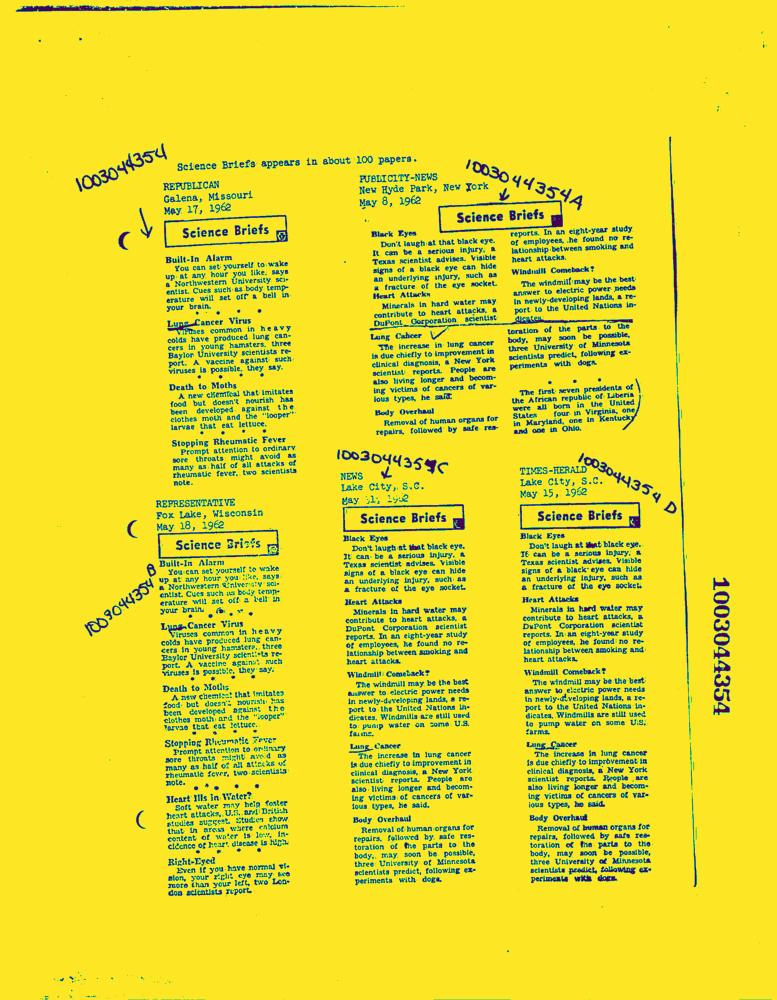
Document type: News-Article